Question: What might the diagnosis be?
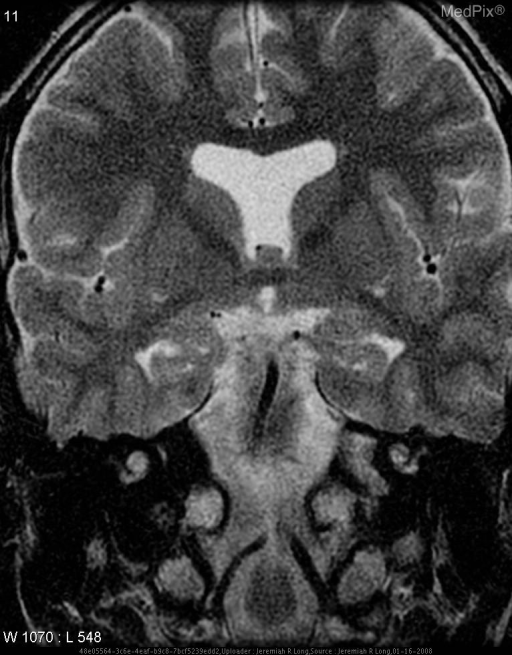
Answer: The possible diagnosis includes Septo-optic dysplasia.